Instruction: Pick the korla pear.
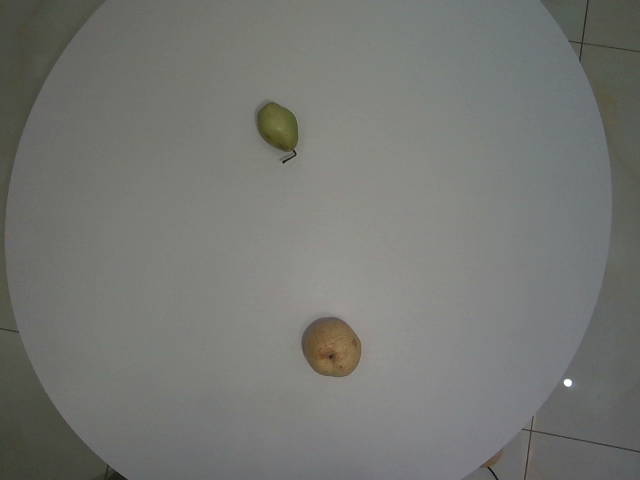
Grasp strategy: vertical